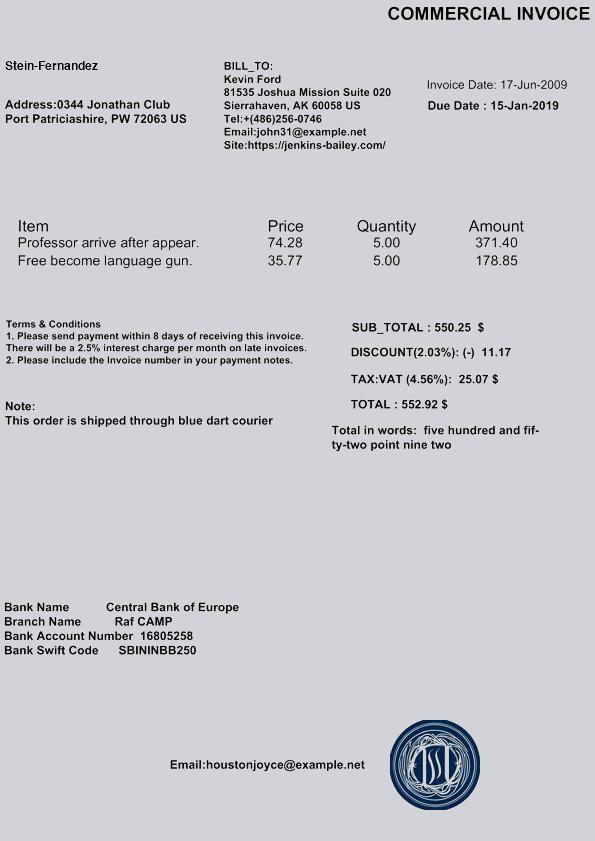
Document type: Invoice